Question: Talk about the condition:
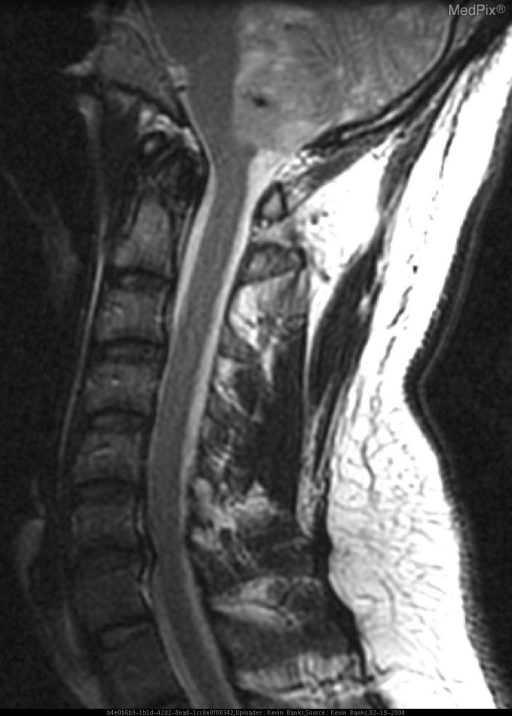
Answer: The disease is discussed as: Ependymomas are an uncommon group of glial tumors. They account for less than 10 percent of central nervous system (CNS) lesions and 25 percent of spinal cord tumors. The incidence of these tumors is approximately equal between males and females. The median age at diagnosis is five years of age with 25-40% of patients being less than two years old. Ependymomas typically arise within or adjacent to the ependymal lining of the ventricular system; they occasionally occur within the brain parenchyma, and rarely outside the CNS. In children, approximately 90 percent of ependymomas are intracranial (60 percent in the posterior fossa); the remainder arise within the spinal cord. In adults, approximately 75 percent arise within the spinal canal. The fourth ventricle is the most common infratentorial site and extension into the subarachnoid space occurs frequently. Supratentorial lesions can be either intraventricular (most commonly in the lateral ventricles) or parenchymal.  The biology and natural history of ependymomas resemble those of low-grade gliomas; as a result, local growth is predominant and less than 5 percent present with metastatic disease.

Ependymomas are usually well demarcated with frequent areas of calcification, hemorrhage, and cysts. Ependymomas span a histologic appearance from low grade (WHO grade II) differentiated lesions (ependymoma or myxopapillary ependymoma) to anaplastic (WHO grade III) tumors. Rarer subtypes of ependymoma include cellular, papillary, and clear cell variants. Myxopapillary ependymoma is composed of morphologically distinct cells from nonmyxopapillary or regular ependymoma. It arises within the region of the conus medullaris and filum terminale and appears much less malignant than does regular ependymoma. These lesions are classified as grade I, or low grade.

The clinical presentation of ependymoma is dependent upon tumor location. Most patients with posterior fossa lesions have evidence of increased intracranial pressure. As a result, headache, nausea and vomiting, ataxia, vertigo, and papilledema are common at presentation. Cranial nerve palsies are very common, especially involving cranial nerves VI to X. Brain stem invasion may occur. Seizures or focal neurologic deficits are most prominent when the tumors arise in the supratentorial compartment. Tumors involving the spinal cord present with deficits related to involvement of ascending or descending nerve tracts, or exiting peripheral nerves, that are specific to the level of the tumor.

The differential diagnosis for tumors that present in the posterior fossa includes medulloblastoma, astrocytoma, and brain stem or choroid plexus tumors. In the supratentorial location, glial tumors, PNETs, and choroid plexus carcinoma or papilloma should be considered. The CT appearance is often hyperdense with homogeneous enhancement; cysts and calcifications are common. The presence of calcifications within a tumor located in the fourth ventricle is highly suggestive but not diagnostic of ependymoma. On MRI, these tumors have a hypointense appearance on T1, and are hyperintense on T2 or proton density images; gadolinium enhancement is usually prominent. A subependymoma should be suspected in adults who present with a long clinical history and evidence of a non-enhancing, well-demarcated, nodular intraventricular tumor that is isodense on CT, and isointense in T1 and hyperintense in T2-weighted images on MRI. Stereotactic biopsy or surgical resection are necessary for the diagnosis of ependymoma. All patients should have spinal imaging of the entire neuraxis by MRI to exclude metastatic disease, since up to 10 percent of patients have evidence of spinal seeding.

Standard therapy for ependymoma consists of resection, usually followed by adjuvant radiotherapy. Chemotherapy does not appear to play an important role in the management of these tumors in adults but does in children.

It is difficult to estimate prognosis precisely in patients with ependymoma. In addition to tumor location, the extent of surgical resection and grade of malignancy have been identified as important factors in some studies. Approximately 90 percent of recurrences are local, underscoring the importance of local therapy to outcome. Supratentorial tumors appear to have a better prognosis than those located infratentorially. The risk of recurrence with myxopapillary and subependymoma is low and the prognosis is generally excellent for patients with these low grade tumors. High grade ependymomas are associated with poor outcome in most studies. In children, better performance status and older age are also associated with better prognosis. Compared to older children, infants may do less well partly because they have a higher incidence of infratentorial tumors, and partly because they tend not to receive timely adjuvant radiotherapy due to toxic effects on brain development.